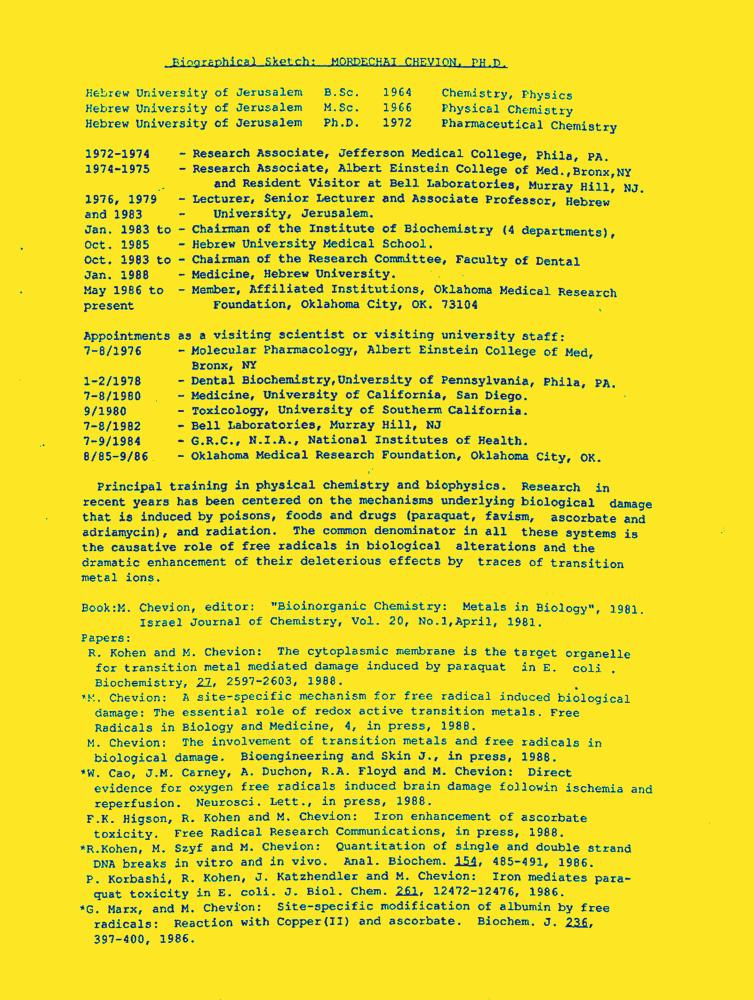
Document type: Resume-Doc